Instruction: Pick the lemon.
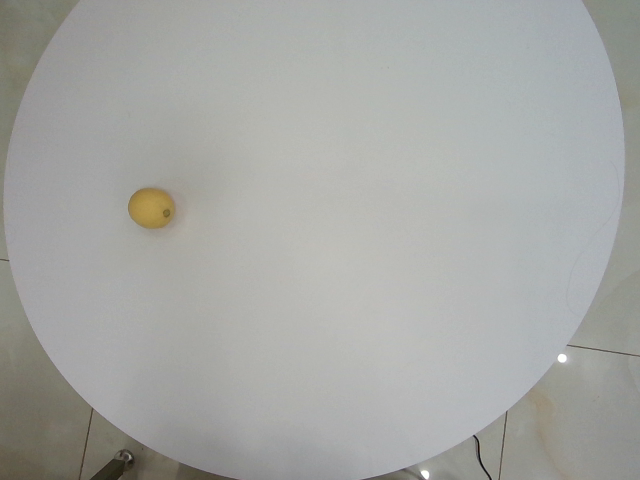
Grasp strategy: vertical